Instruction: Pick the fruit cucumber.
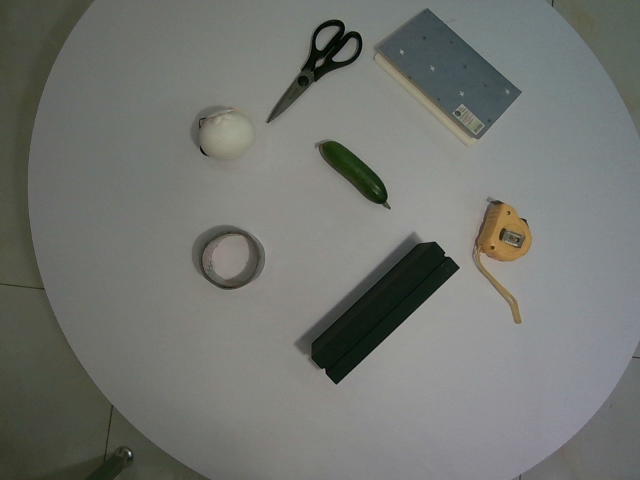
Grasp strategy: vertical